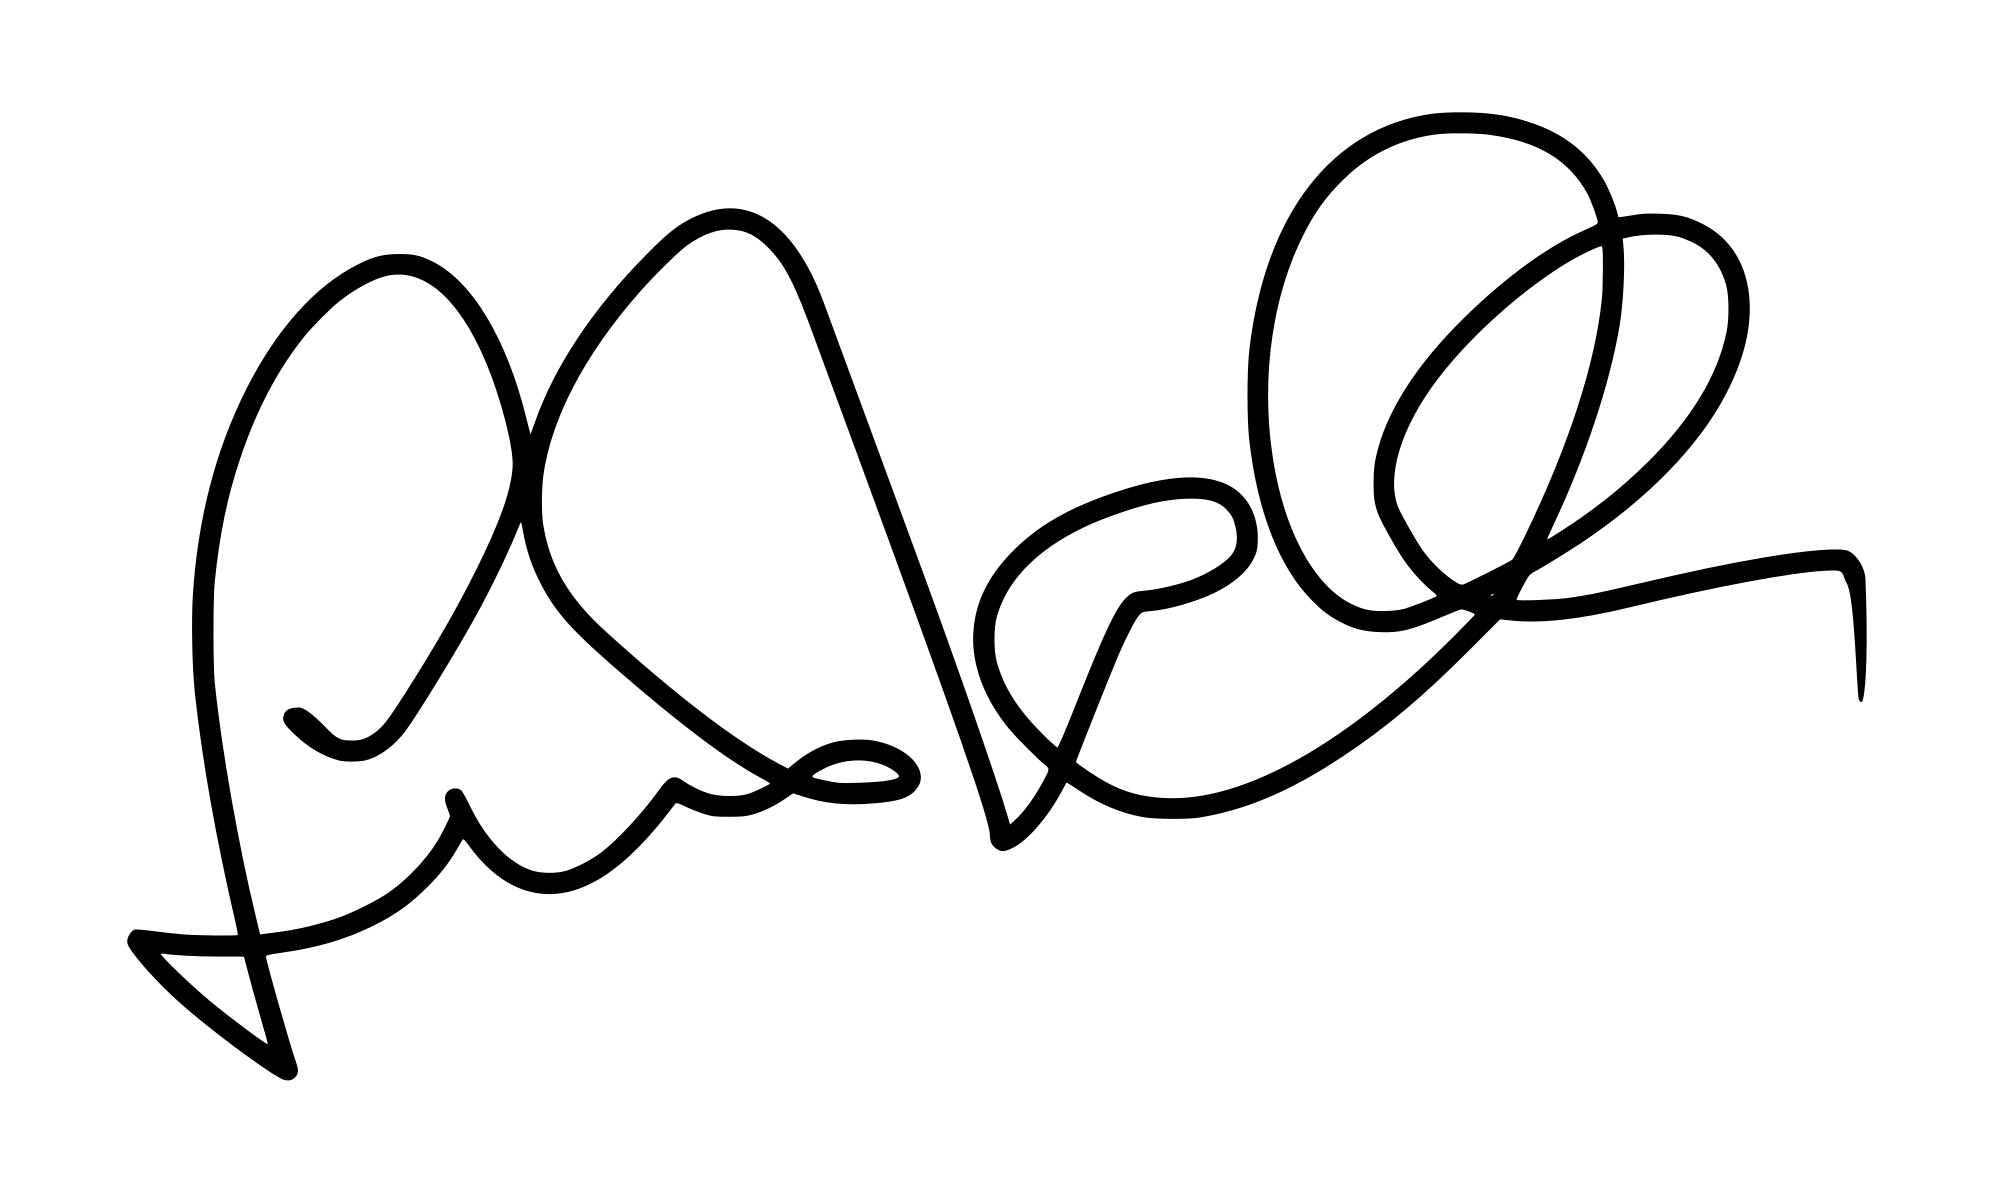
Signature of: lucio dalla